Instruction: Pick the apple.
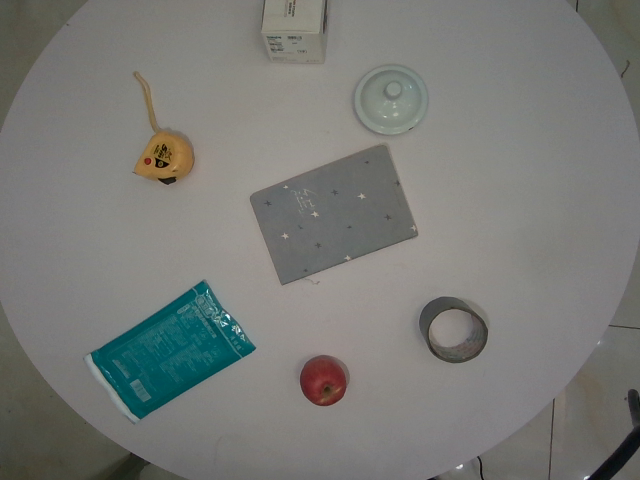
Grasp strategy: vertical